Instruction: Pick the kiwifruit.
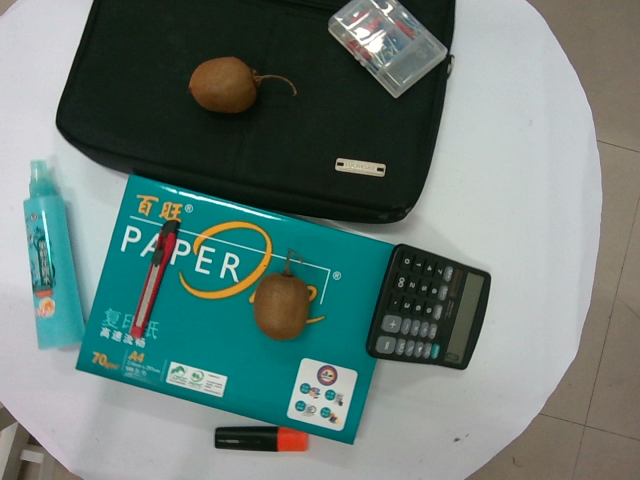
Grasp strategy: vertical